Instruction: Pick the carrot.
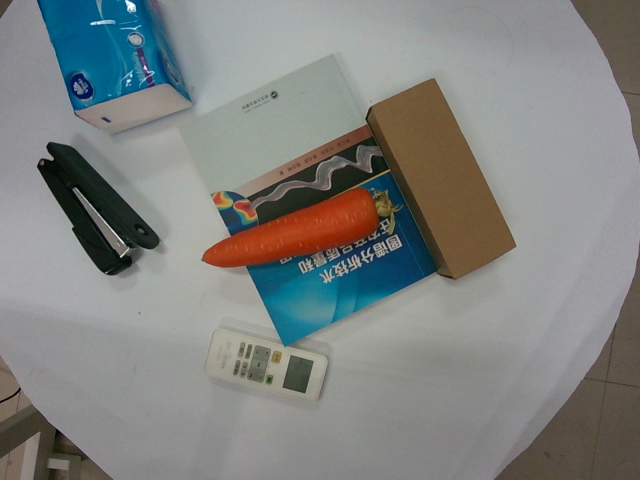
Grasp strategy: vertical